Question: Explain the disease:
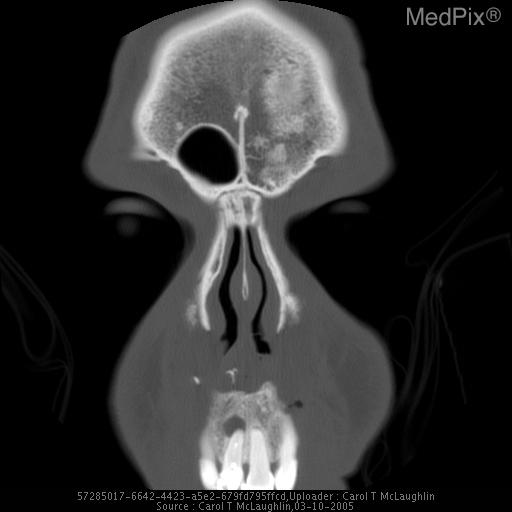
Answer: The disease is discussed as: Radicular cysts (also known as periapical or apical cysts) are the most common benign lytic dental lesions and are seen in the mandible or maxilla with an associated infected tooth.  They are seen as a unilocular lucent lesion at the apex of an erupted tooth with loss of lamina dura with sclerotic borders.  The patient typically presents with a tender, carious, non vital tooth.

The second most common benign odontogenic cyst is a dentigerous cyst which is associated with an unerupted tooth, usually within the mandible around the posterior molars.  Radiographically, these are unilocular, lucent, expansile lesions adjacent to an unerupted tooth which spares the cortex and has sclerotic margins.  The patient typically presents with an asymptomatic unerupted third molar or canine tooth.

The two most common aggressive odontogenic cysts are the keratocyst and ameloblastoma. These lesions are benign, but aggressive and tend to recur. The keratocyst is also called the primordial cyst Keratocysts are multi-locular, expansile lucent lesions that erode the cortex but does not perforate it.   They usually affect the mandible.  Patients typically present with recurrent posterior mandibular lesions with thin walls.  Keratocysts are associated with basal cell nevus (Gorlin’s) syndrome where patients have proliferative falcian calcification, multiple basal cell carcinomas of the skin, scoliosis, ribbon-shaped ribs, CNS tumors and keratocyts of the mandible.

The ameloblastoma is a multiloculated cyst that arises from the mandible in 81% of the cases.  The molar region is affected in 70% of cases.  Radiographically, the lesion demonstrates scalloped margins, multiloculation, and expanded cortical surfaces.  The cortex is seen to be eroded or penetrated.  Patients typically present with a painless, expanded jaw unless superinfected.  There is male predominance.